Question: What is the main concern?
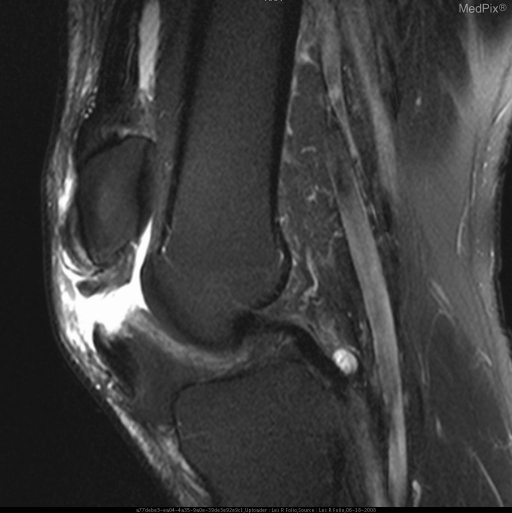
Answer: The findings suggest Plain lateral x-rays of bilateral knees showed patella alta, a high riding patella. Joint effusion was noted. On MRI, disrupted patellar tendons were noted bilaterally.. Figure 4 is a T2 sagittal of oppisite (left) knee showing the tendon retracted with associated  with wide gap of increased signal representing tear and inflammation.. The patient might have a history of This 42 y/o active duty man jumped from his vehicle and felt a pop.  He then tried to hop on the other leg to the aid station and felt a pop in the good leg.  The rest is history with him lying in the dirt unable to walk, asking for help, crawling on his belly, etc..